Question: What was observed in the imaging?
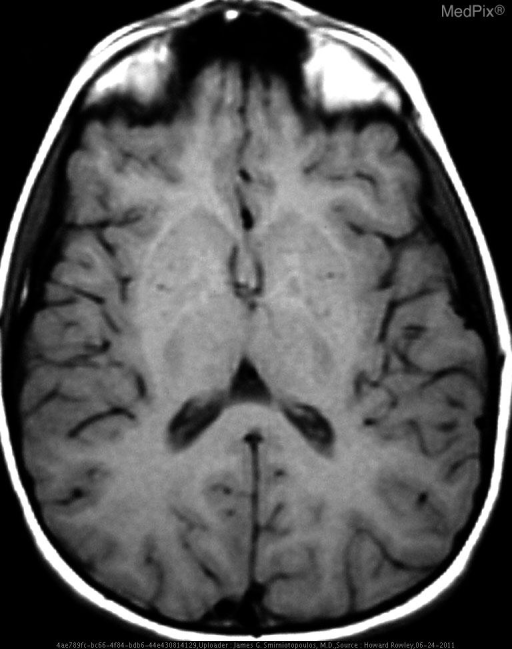
Answer: The imaging shows •  Abnormal T2 hypointensity in the globus pallidus
•  Abnormal T2 hyperintensity in the center creating an "eye of the tiger" sign appearance The basal ganglia appear remarkably normal on T1-weighted images..